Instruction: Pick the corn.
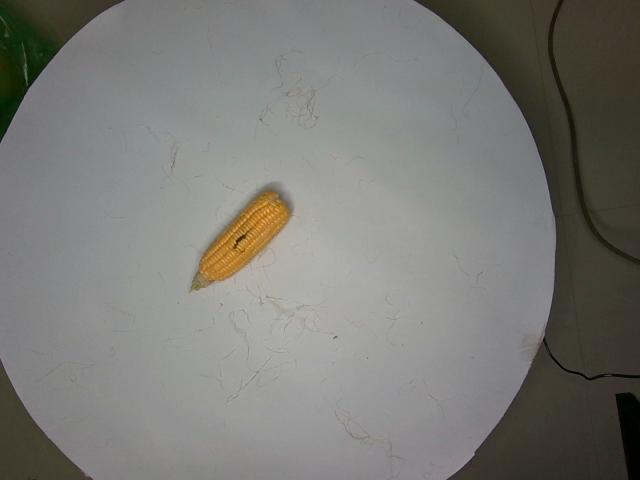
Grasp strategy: vertical